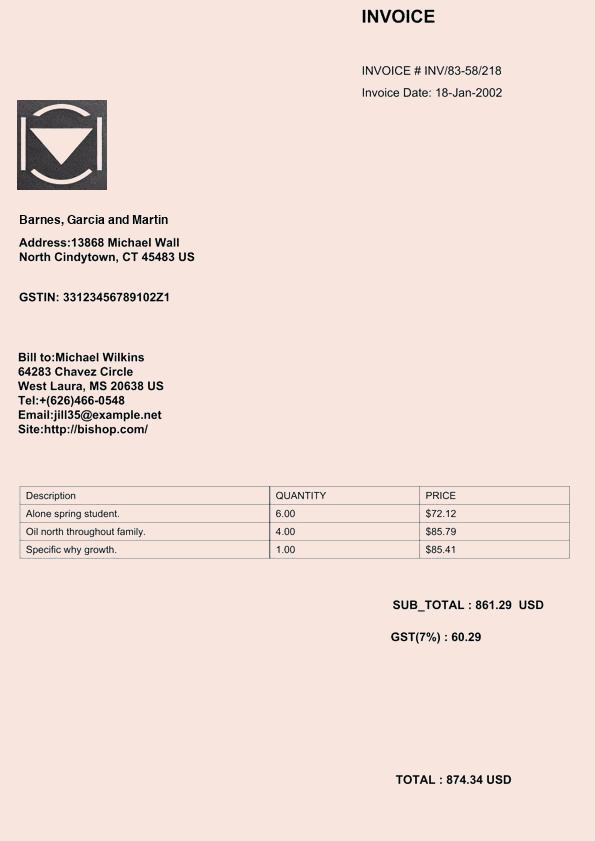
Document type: Invoice